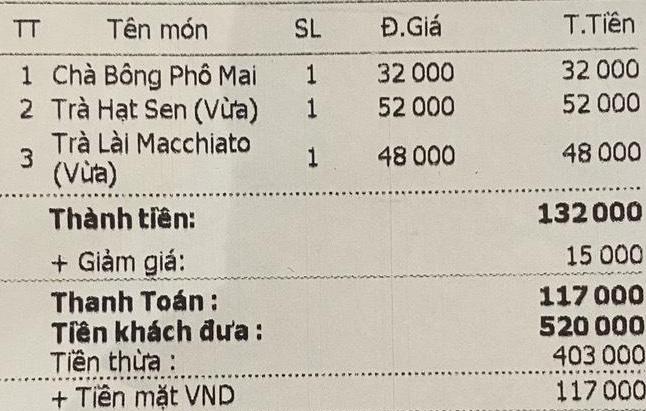
<table>
<tr>
<th>TT</th>
<th>Tên món</th>
<th>SL</th>
<th>Đ.Giá</th>
<th>T.Tiên</th>
</tr>
<tr>
<td>1</td>
<td>Chà Bông Phô Mai</td>
<td>1</td>
<td>32 000</td>
<td>32 000</td>
</tr>
<tr>
<td>2</td>
<td>Trà Hạt Sen (Vừa)</td>
<td>1</td>
<td>52 000</td>
<td>52 000</td>
</tr>
<tr>
<td>3</td>
<td>Trà Lài Macchiato (Vừa)</td>
<td>1</td>
<td>48 000</td>
<td>48 000</td>
</tr>
</table>

Thành tiền: 132 000
+ Giảm giá: 15 000
Thanh Toán : 117 000
Tiên khách đưa : 520 000
Tiên thừa : 403 000
+ Tiên mặt VND 117 000